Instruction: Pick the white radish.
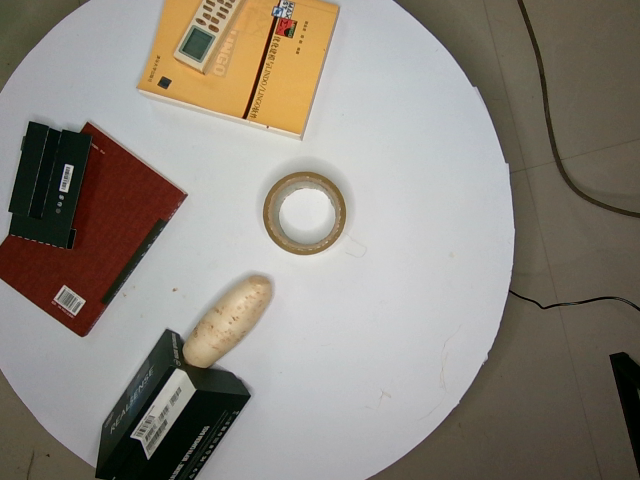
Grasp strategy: vertical